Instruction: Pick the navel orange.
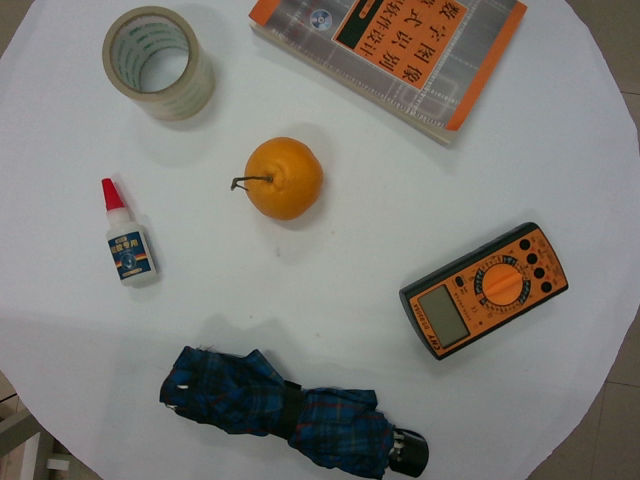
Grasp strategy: vertical